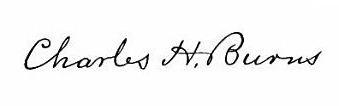
Signature of: charles h burns